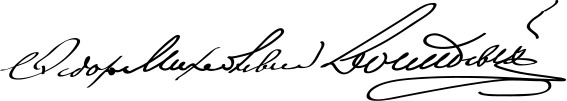
Signature of: fyodor dostoyevsky